Identify and extract the amount in words, amount in numbers, payee name, cheque date, and bank name from the image.
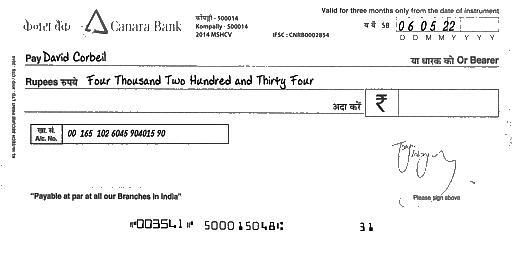
amt_in_words: Four Thousand Two Hundred and Thirty Four
amt_in_figures:
payee_name: David Corbeil
bank_name: Canara Bank
cheque_date: 06/05/22